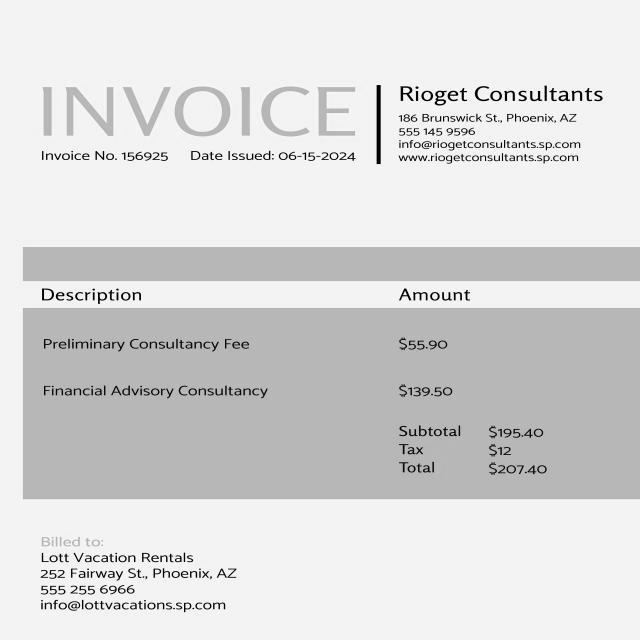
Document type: Invoice